Question: What is the suspected problem?
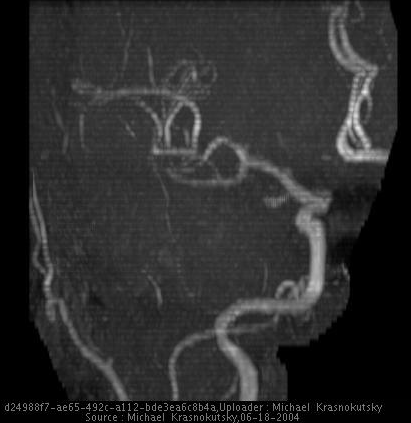
Answer: The findings suggest MRA demonstrates hypoplastic right A1 segment of ACA.  This is a conjenital variant and should be differentiated from dissection/occlusion of the vessel.

Right A1 segment is not seen on a collapsed MIP image.  Source images demonstrate string like signal compatible with A1 segment hypoplasia and not complete abscence.

Left ACA is of approximately the same size as left MCA.  Right ICA is smaller than the left.  This fingings confirm that the fingings related to the string like flow in right A1 are secondary to congenital hypoplastic A1.
In the case of dissection or partial occlusion, both ICAs would likely be of the same size.  Additionally, contraleteral (left) A1 segment would be smaller than adjacent M1 segment.. 3D TOF MIP image of the right carotid demonstrates hypoplastic right A1 segment.  There is some flow string of signal) in A1 segment (best seen on source images) confirming that it is hypoplastic and not completely abscent.. The patient might have a history of 30 year old male was admitted to the hospital after motor-vehicle accident.  Initial CT of the head demonstrated area suspicion for an aneurism.  MRI and MRA of the brain was performed to evaluate further..